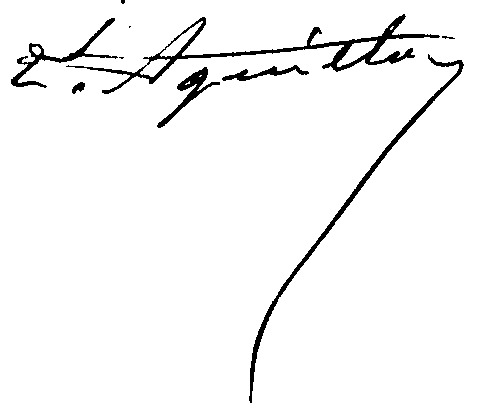
Signature of: louis aguillon